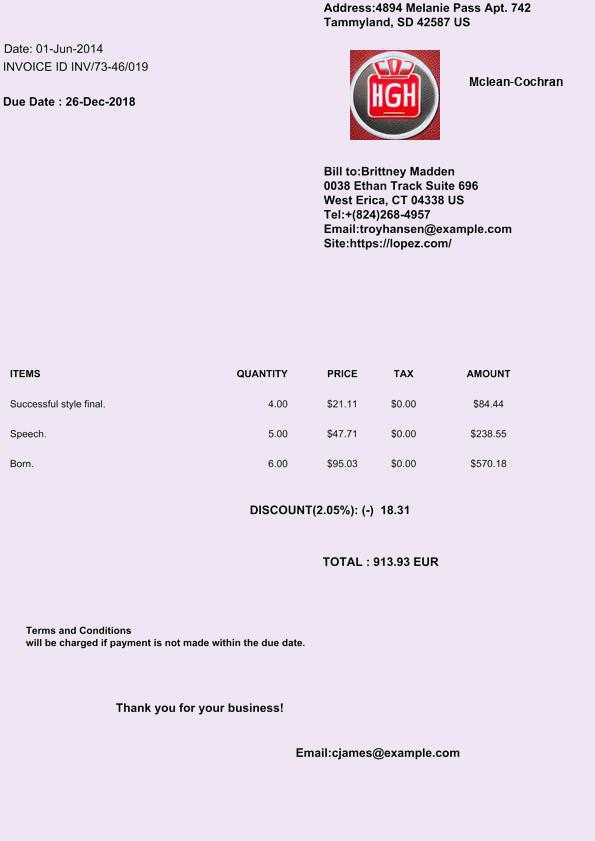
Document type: Invoice